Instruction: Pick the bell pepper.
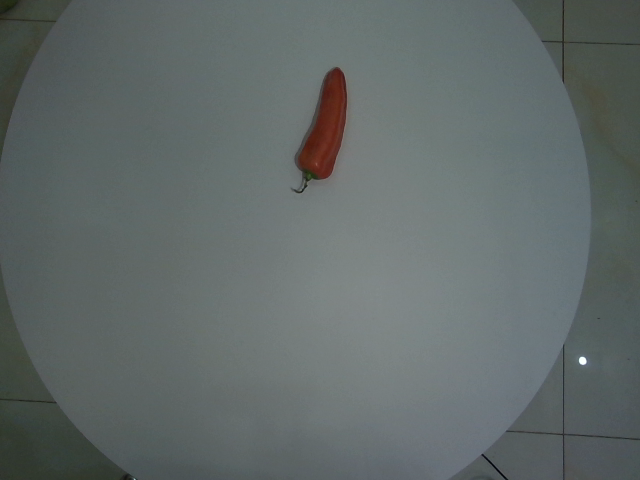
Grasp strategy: vertical